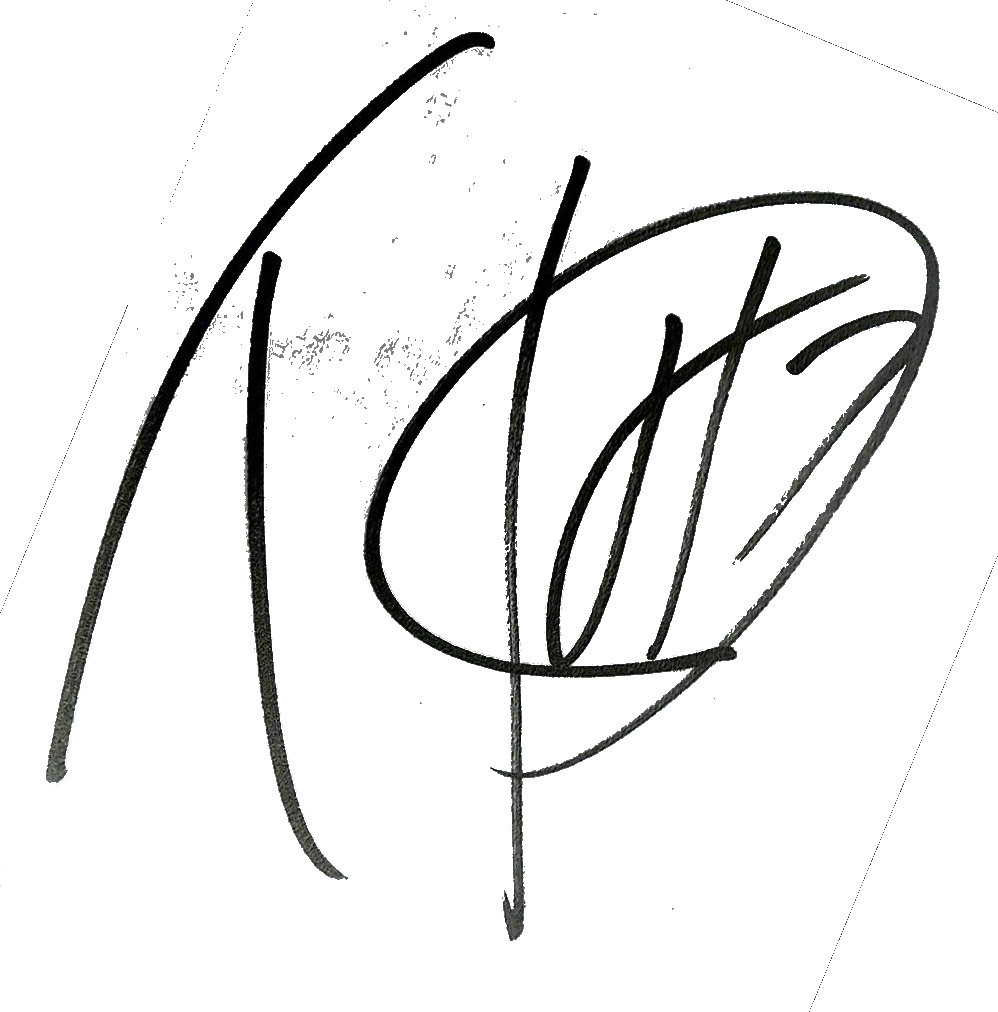
Signature of: miu nakamura